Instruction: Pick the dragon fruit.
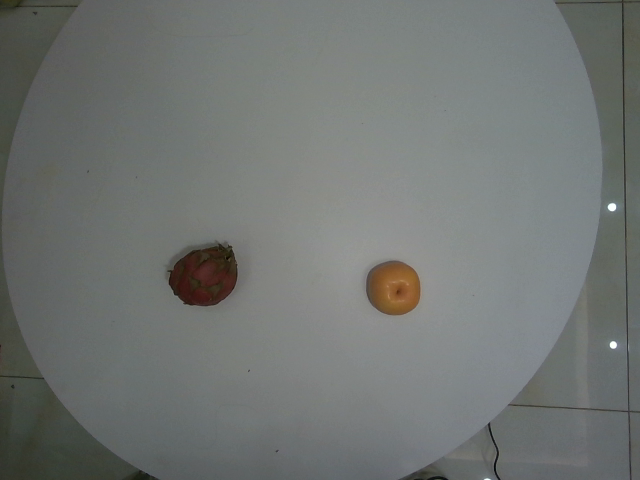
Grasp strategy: vertical